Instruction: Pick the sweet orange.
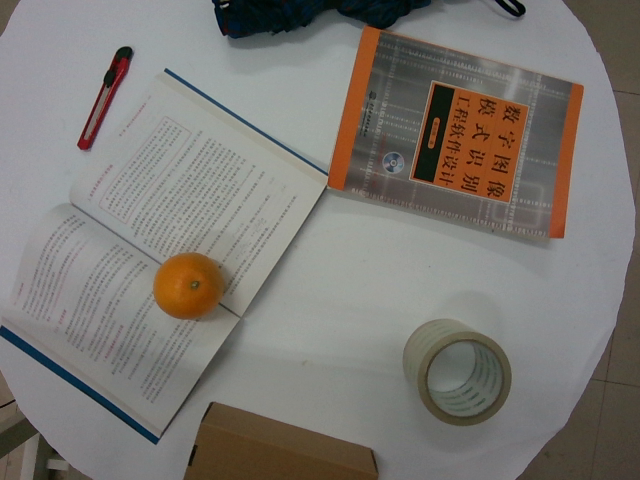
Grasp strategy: vertical